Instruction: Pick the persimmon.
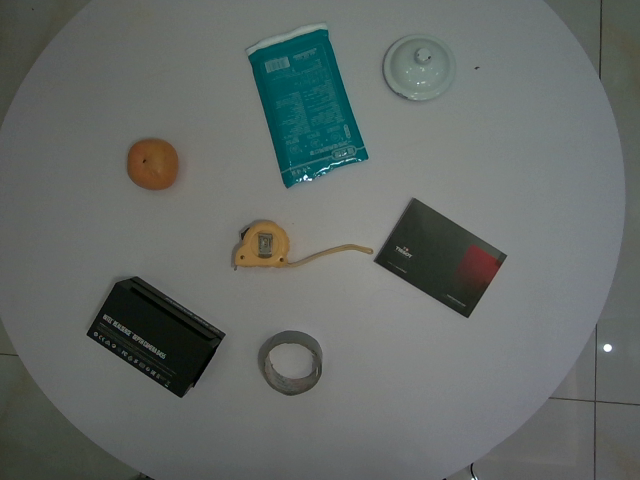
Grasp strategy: vertical